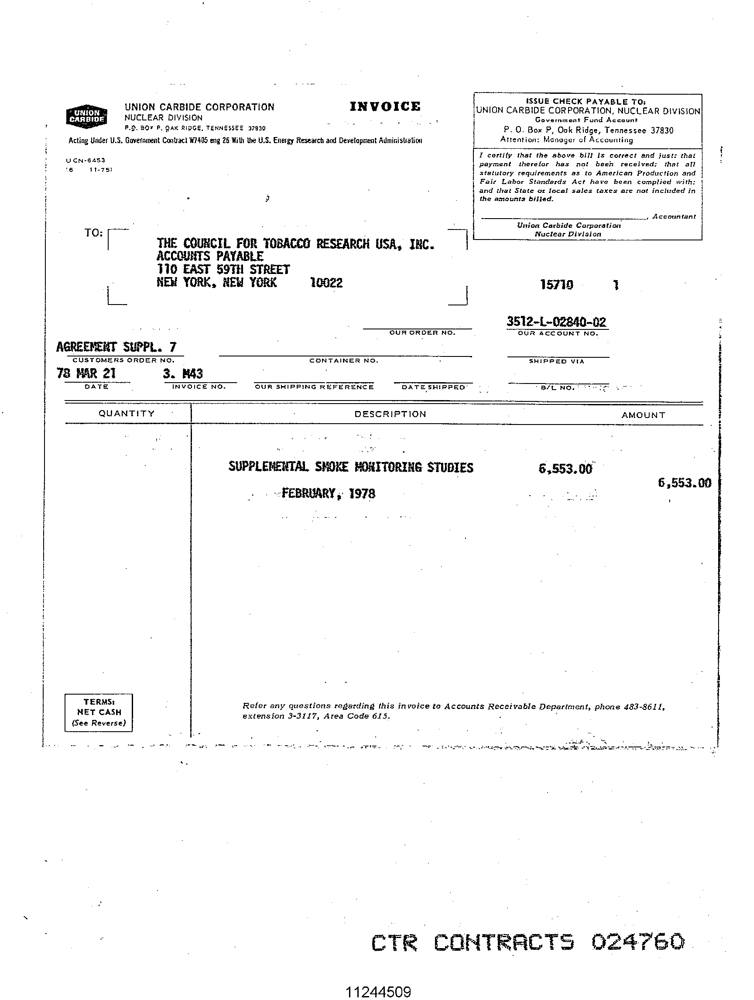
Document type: Invoice